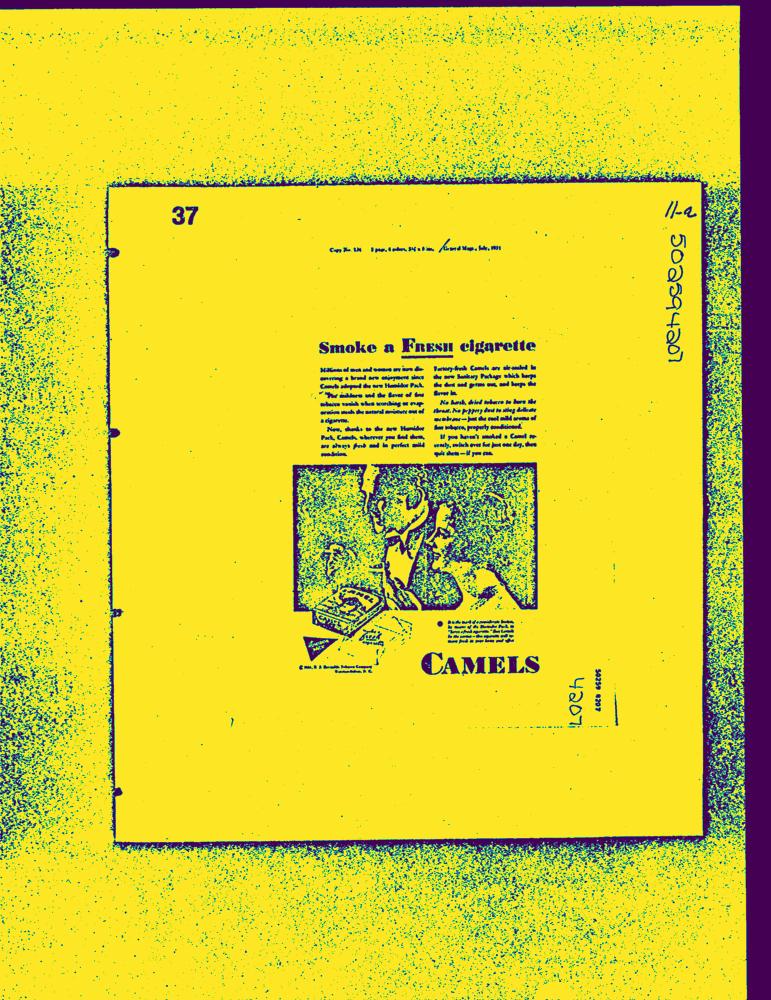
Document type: AD